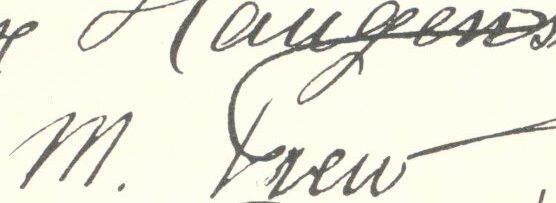
Signature of: martin treu